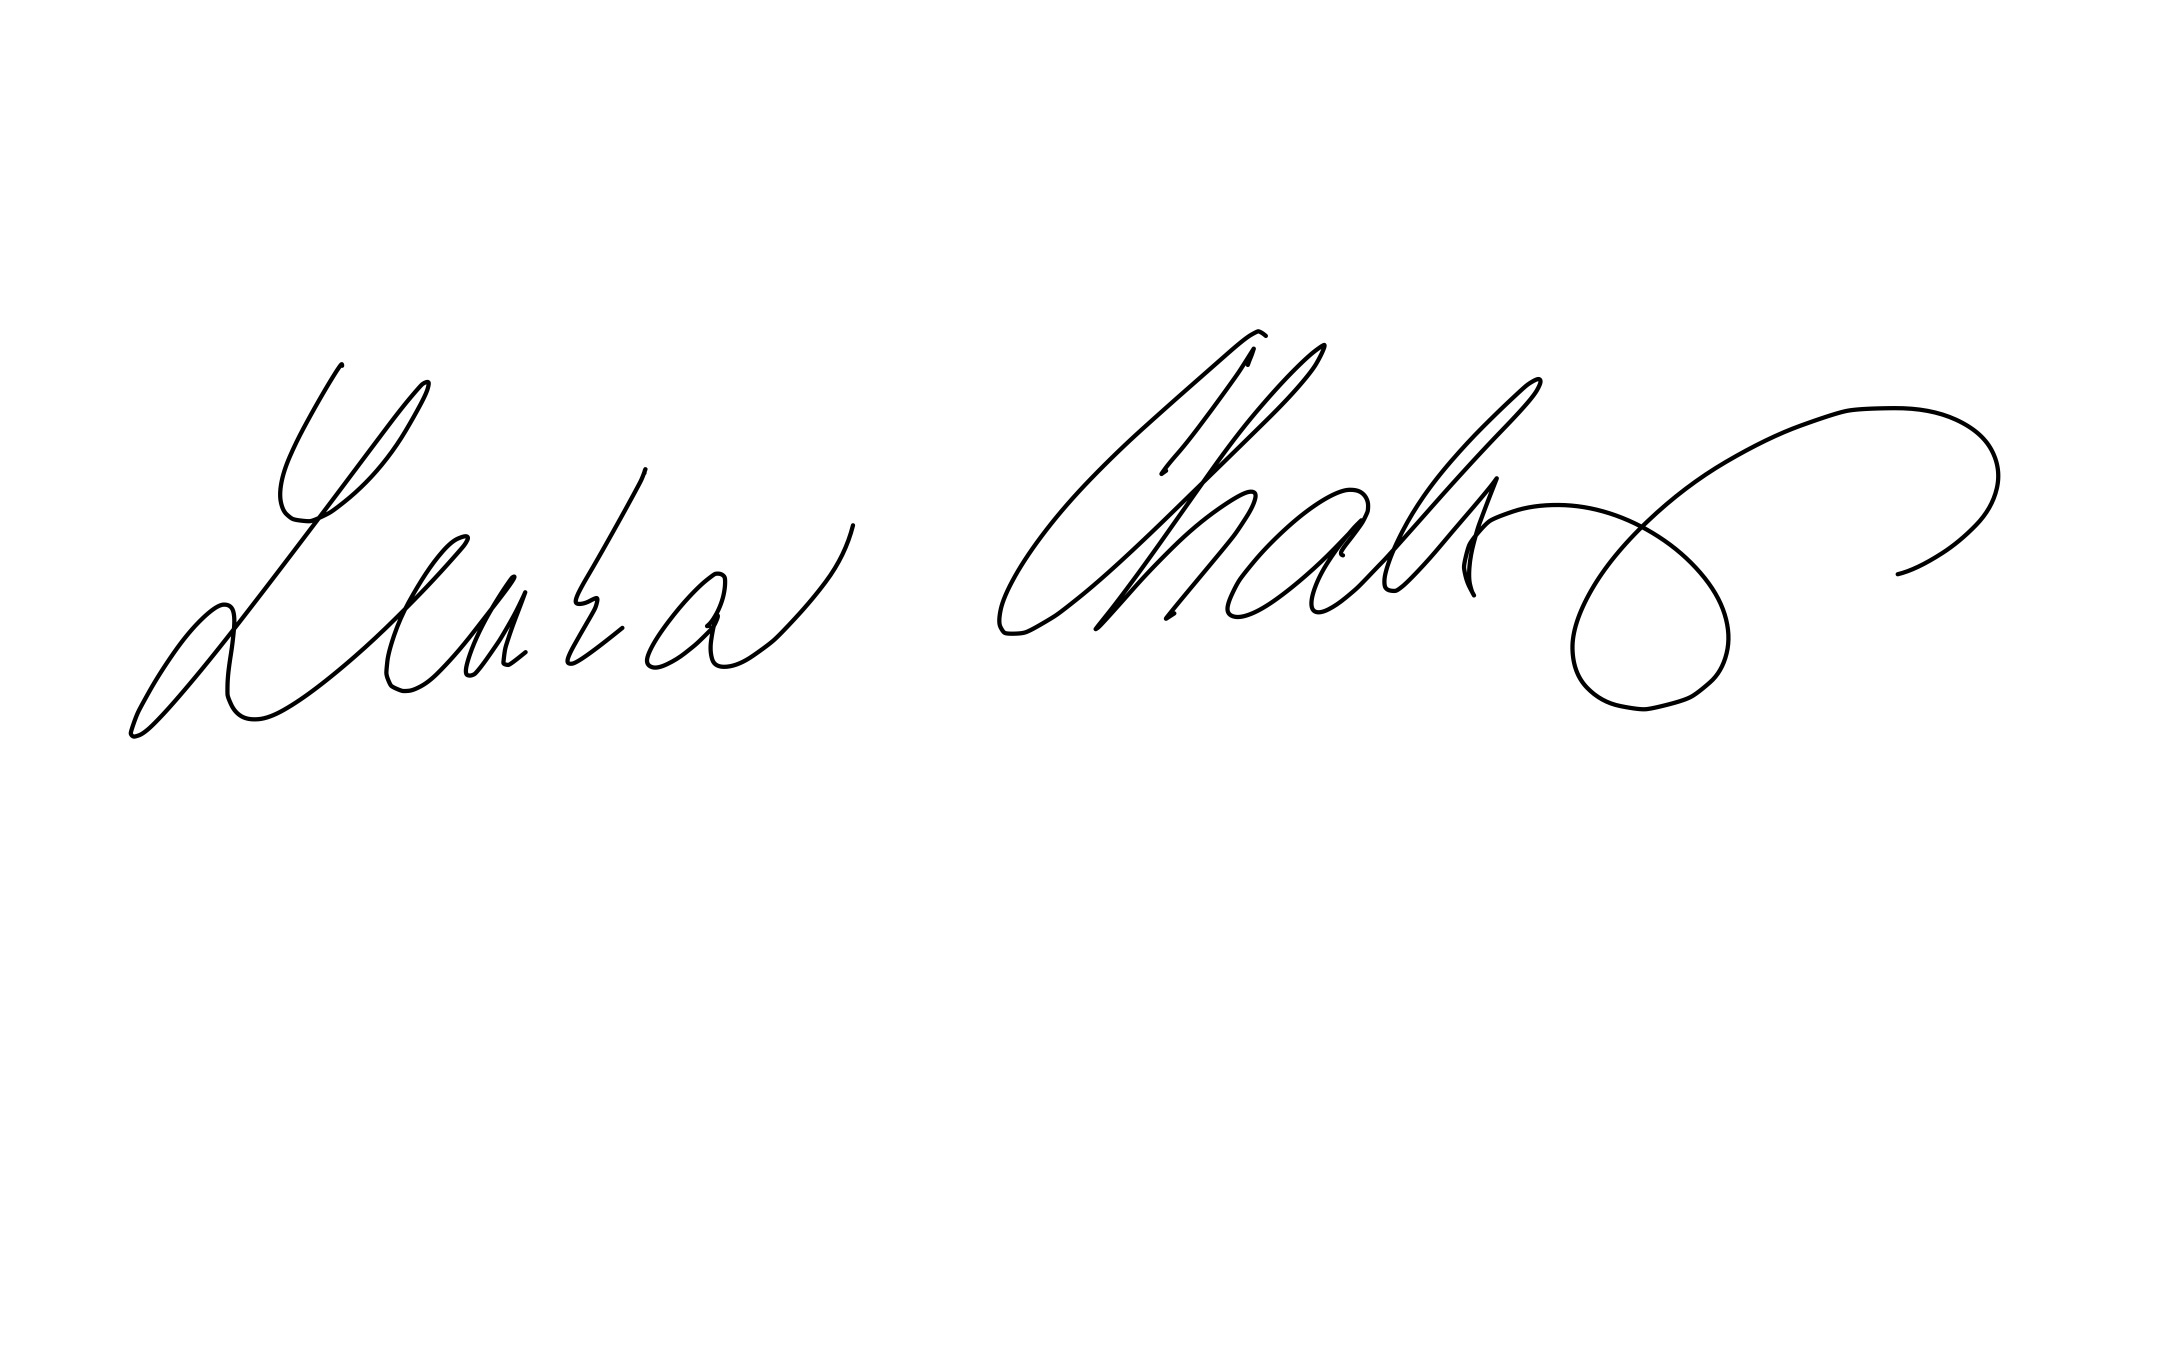
Signature of: lenka chalupová